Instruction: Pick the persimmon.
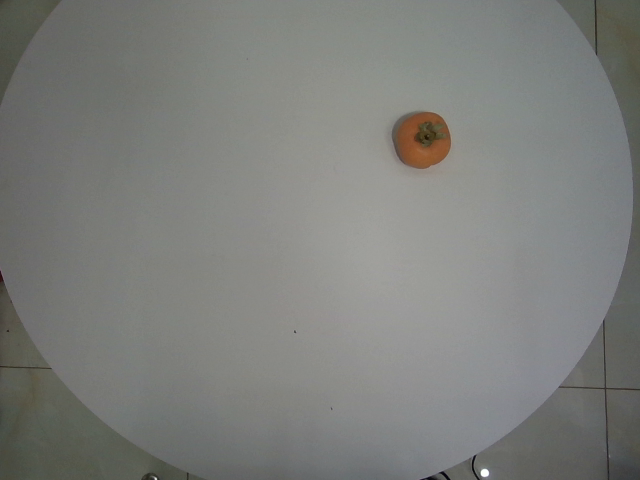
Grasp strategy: vertical